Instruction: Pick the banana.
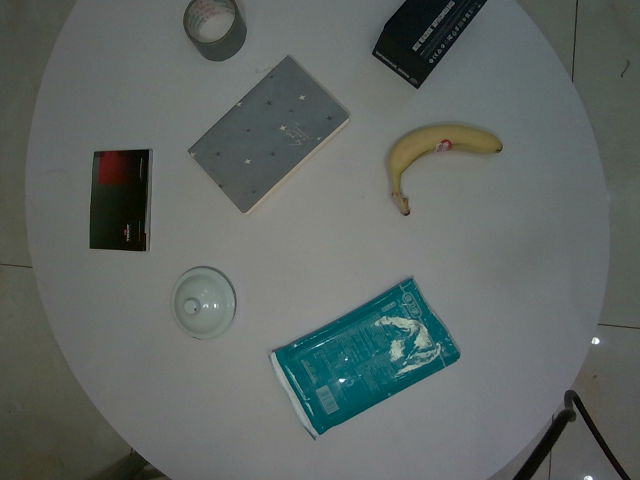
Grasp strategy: vertical